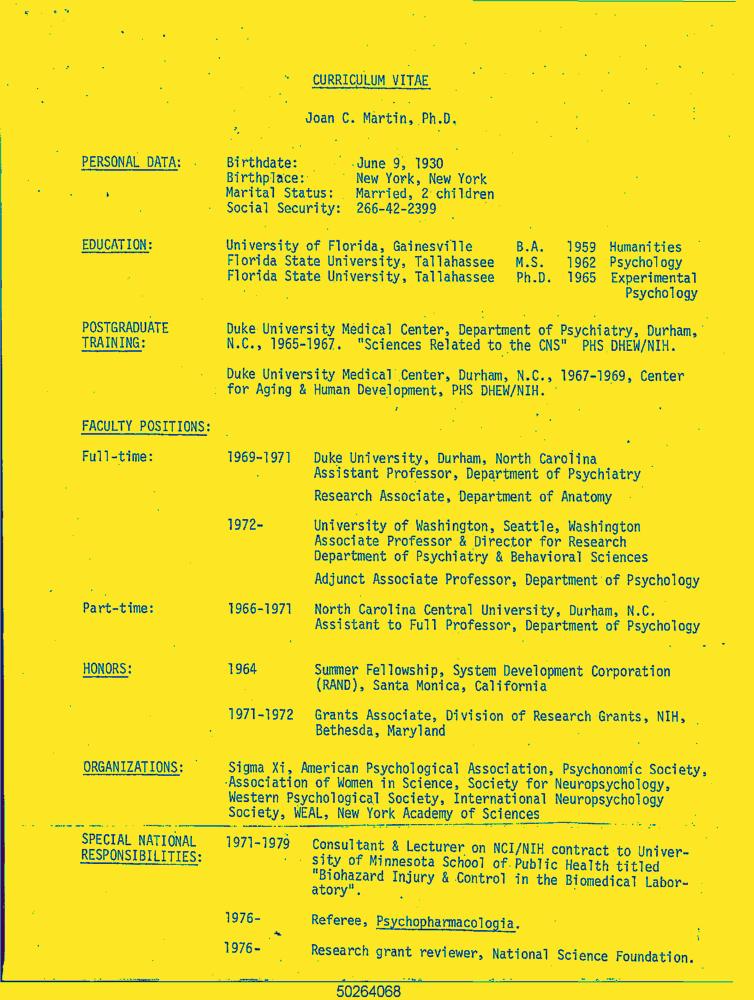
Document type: Resume-Doc